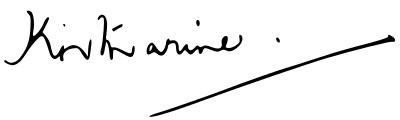
Signature of: katharine duchess of kent